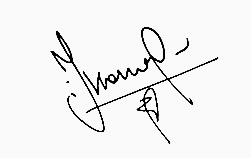
Signature of: klava koka